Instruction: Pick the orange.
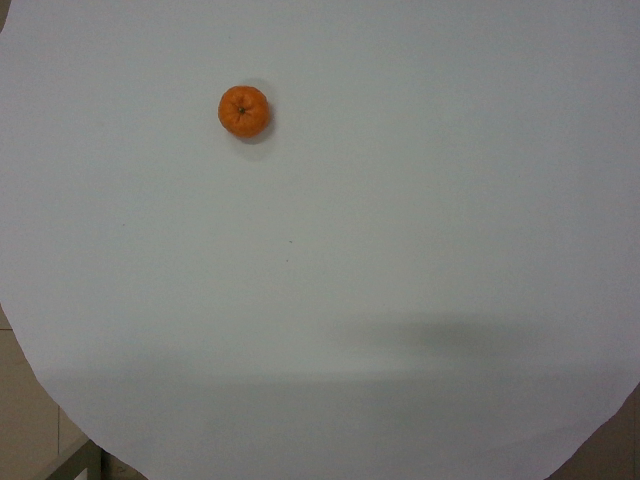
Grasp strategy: vertical